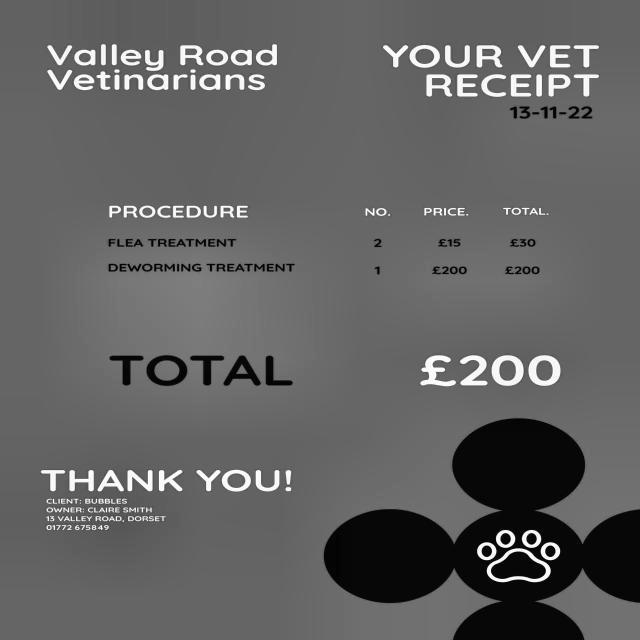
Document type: Invoice